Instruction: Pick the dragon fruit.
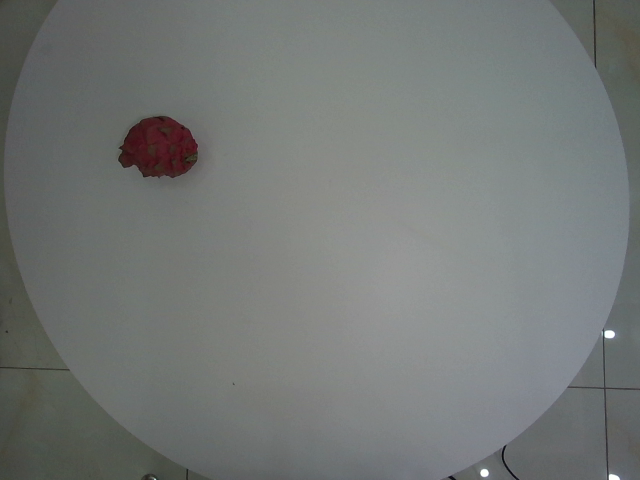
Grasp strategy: vertical